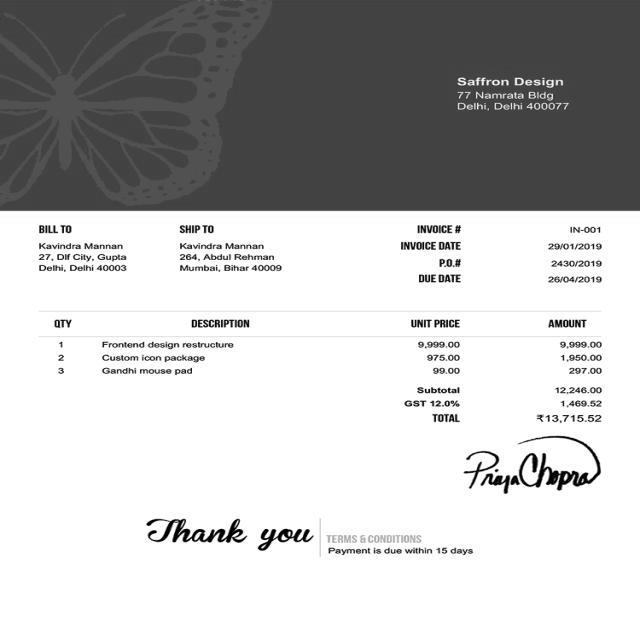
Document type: Invoice